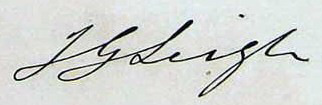
Signature of: john gerard leigh